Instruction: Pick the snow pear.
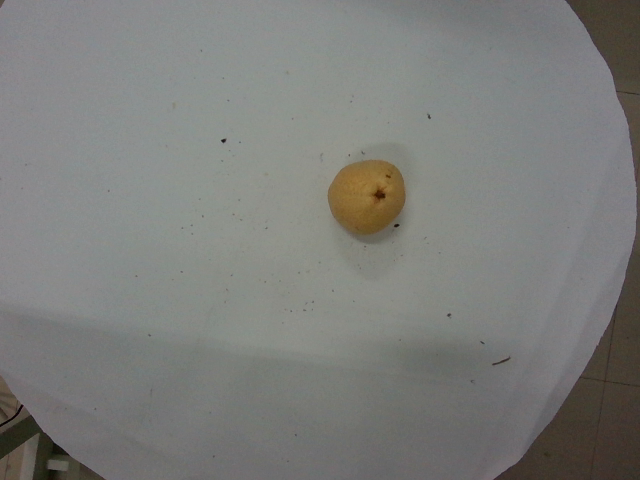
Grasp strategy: vertical